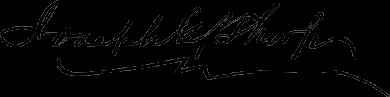
Signature of: joseph g thorp